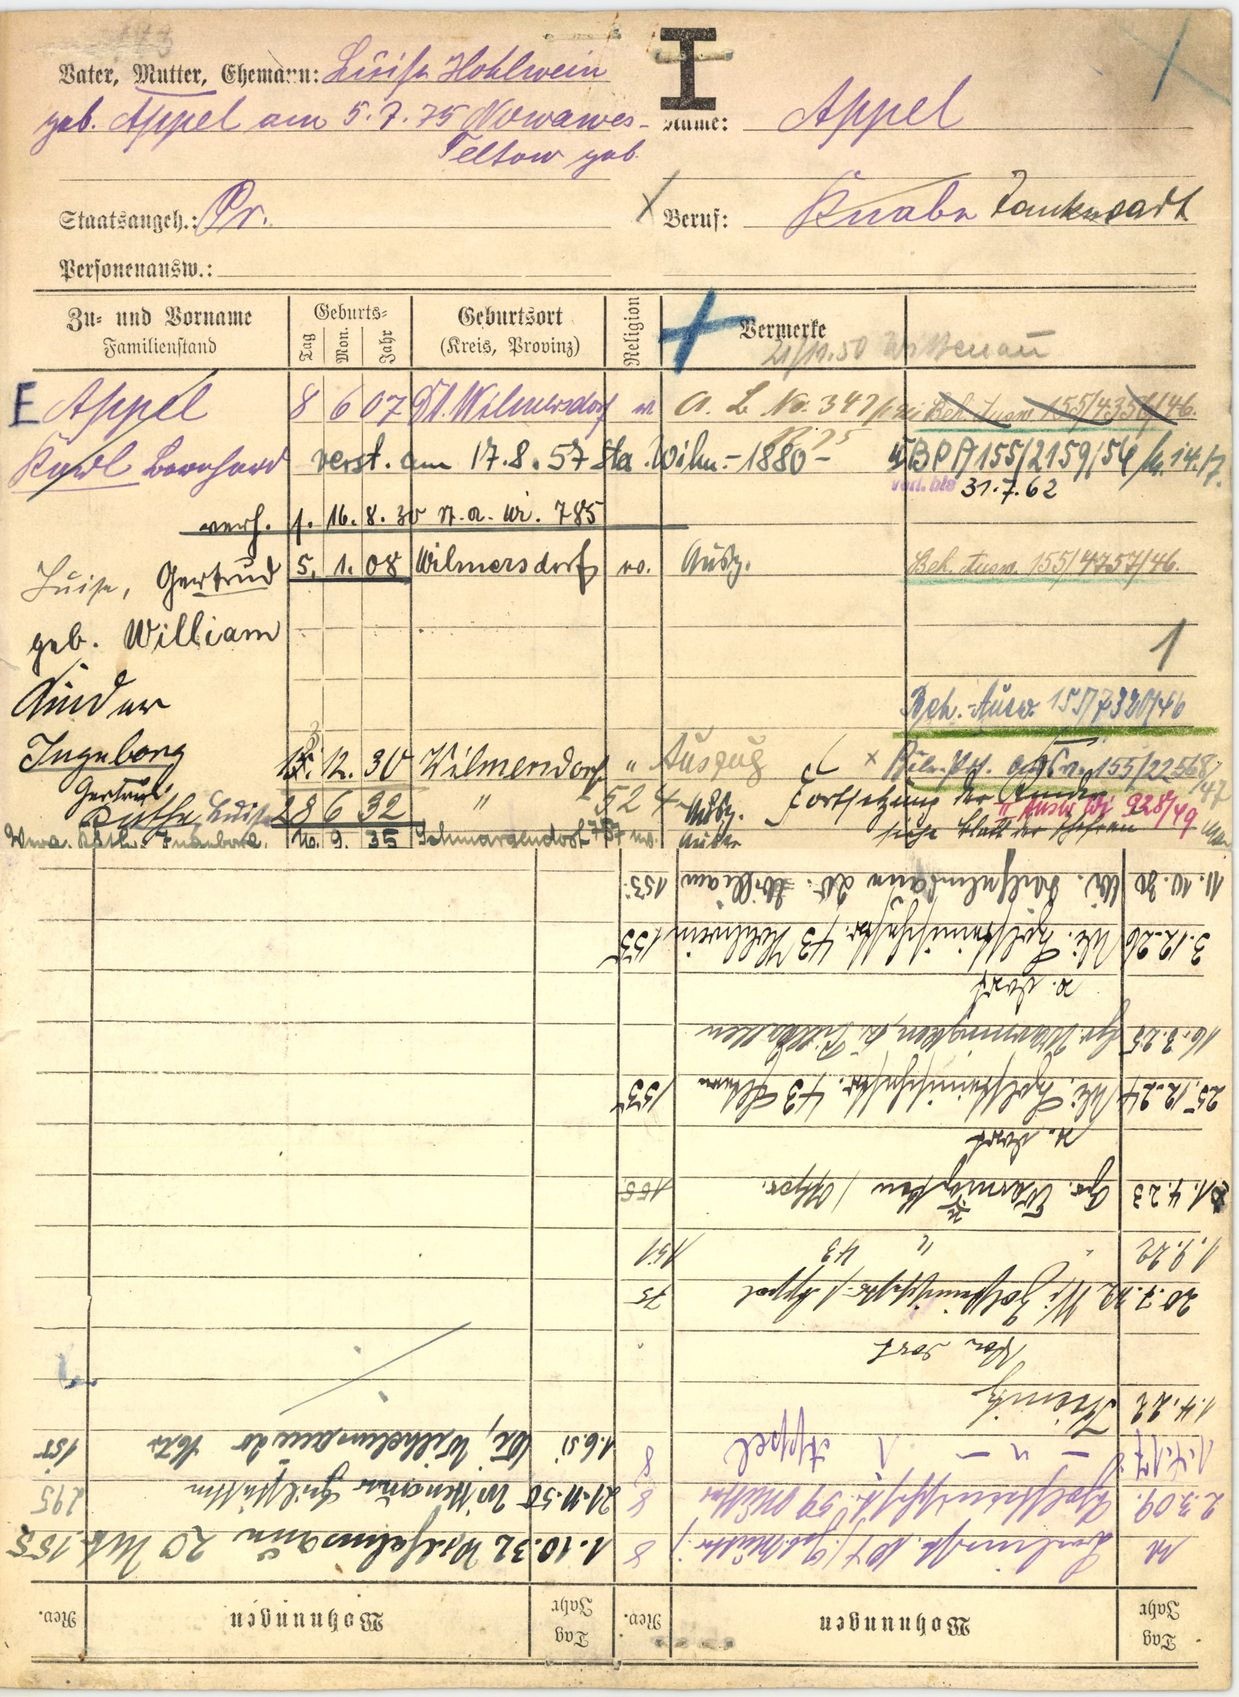
Appel